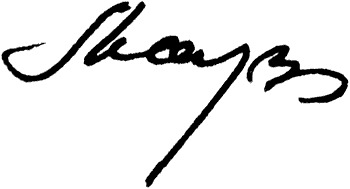
Signature of: ihor maslenkov